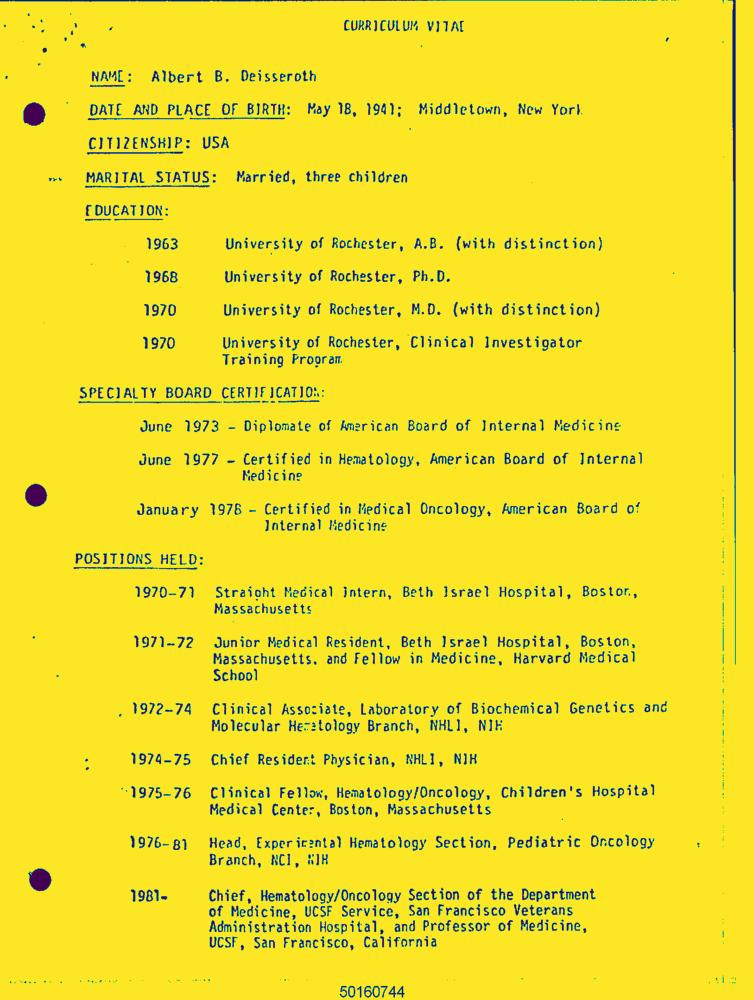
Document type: Resume-Doc